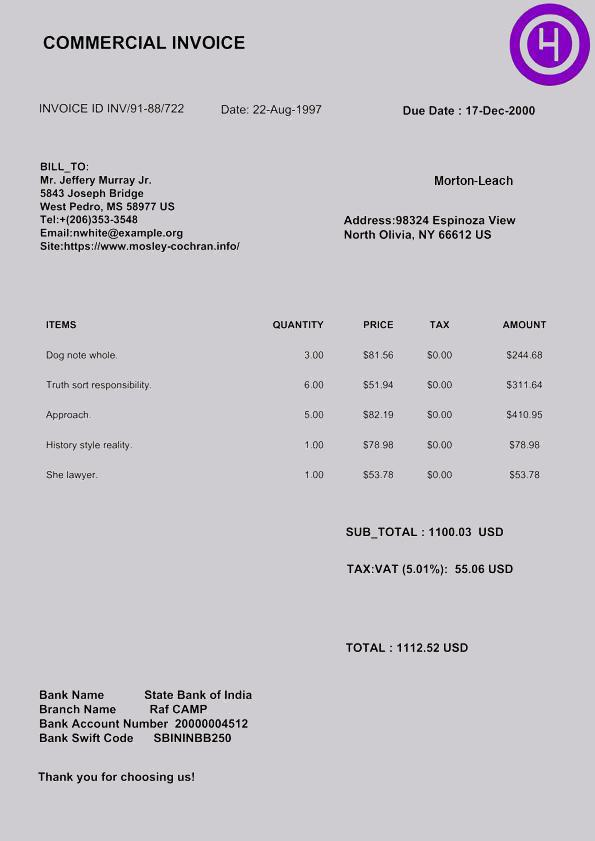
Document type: Invoice